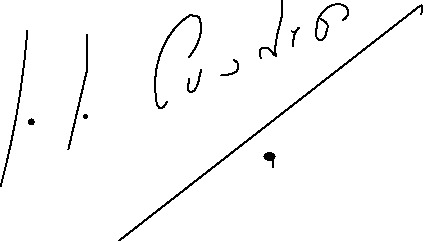
Signature of: juan josé cuadros pérez